Question: What jurisdiction, city, or county is the document associated with?
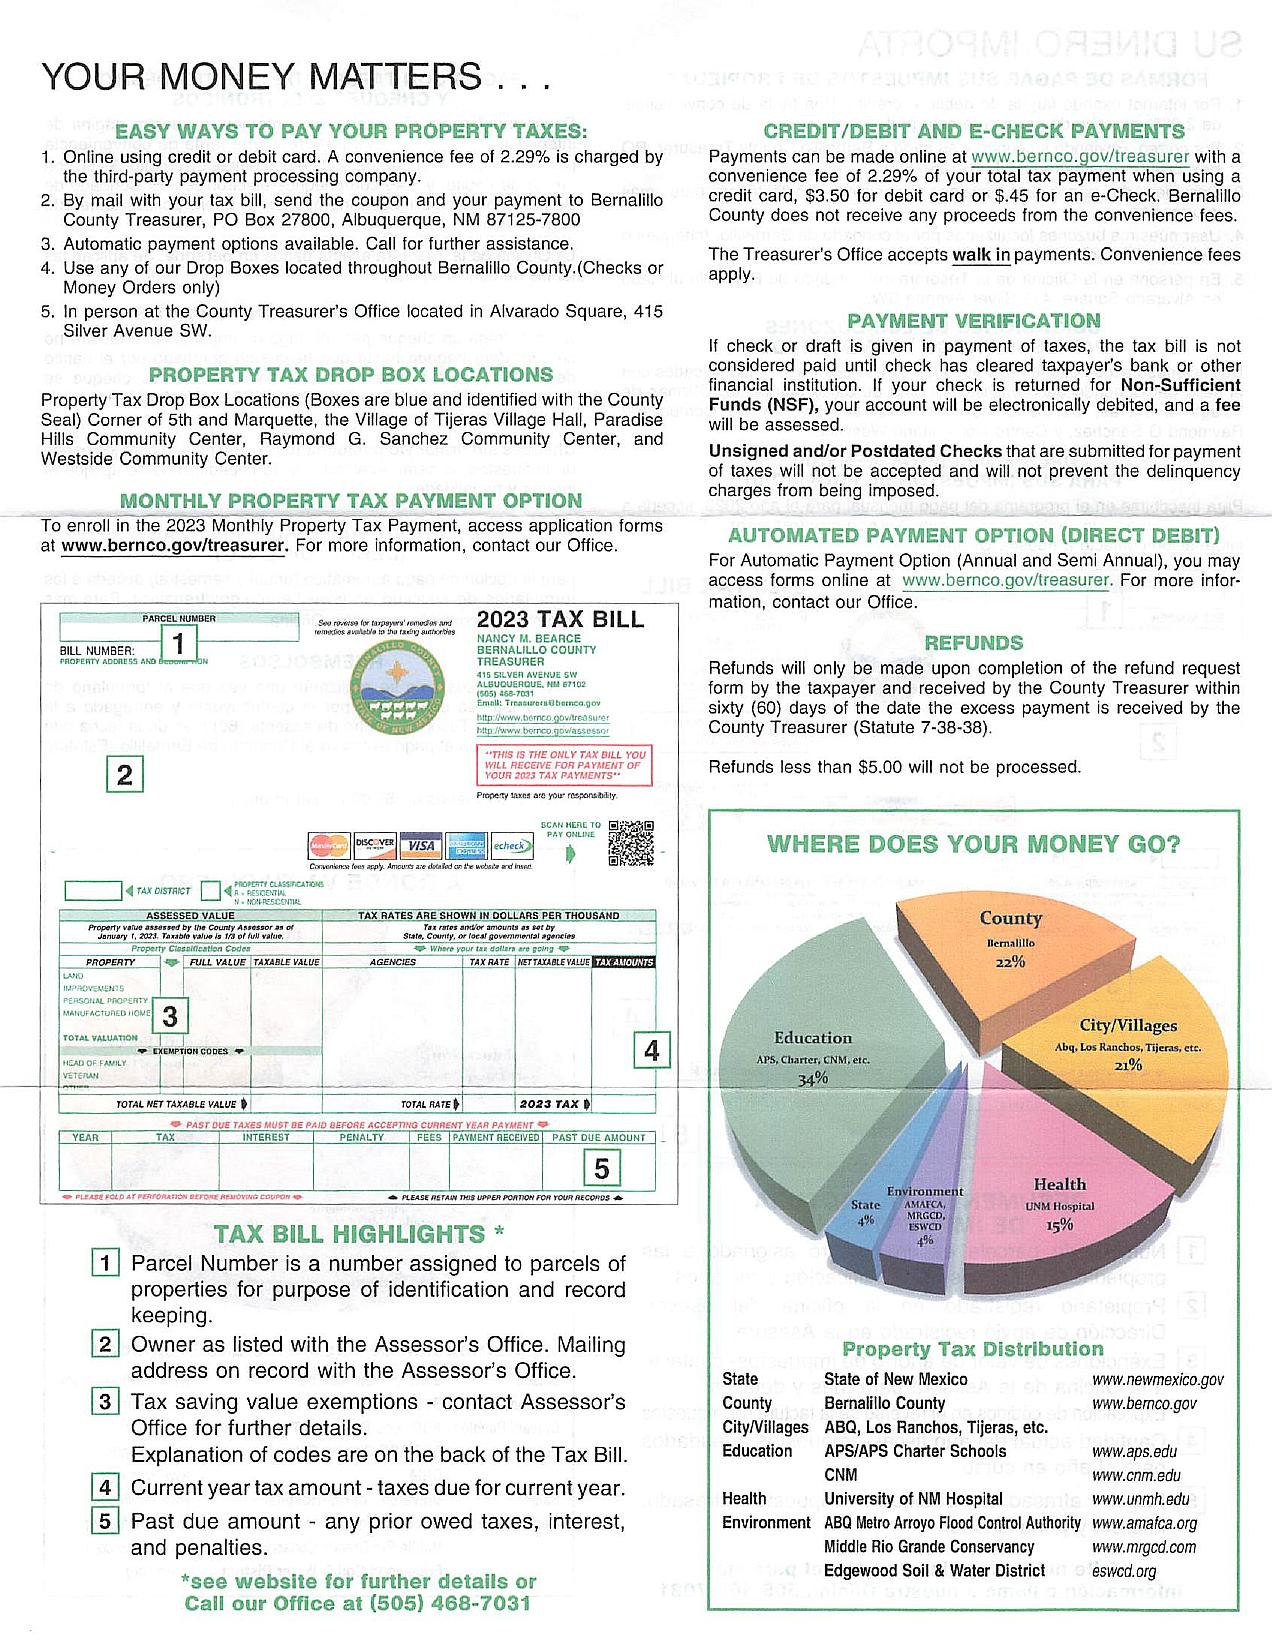
Answer: "Bernalillo County"